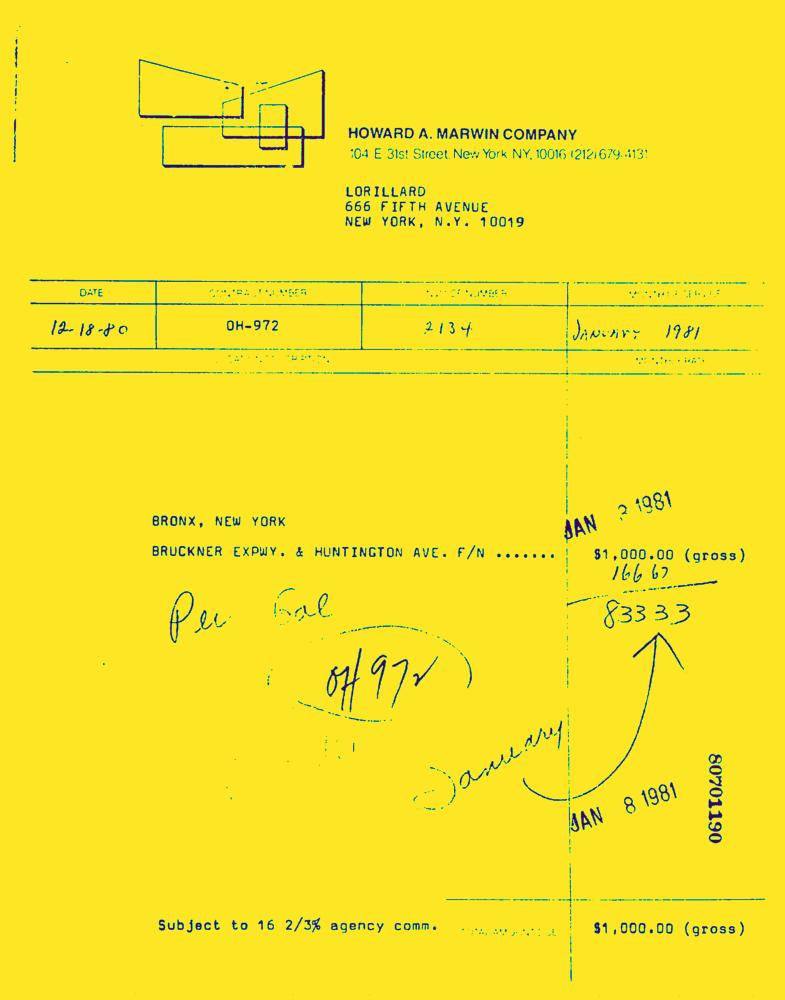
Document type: Invoice-Doc